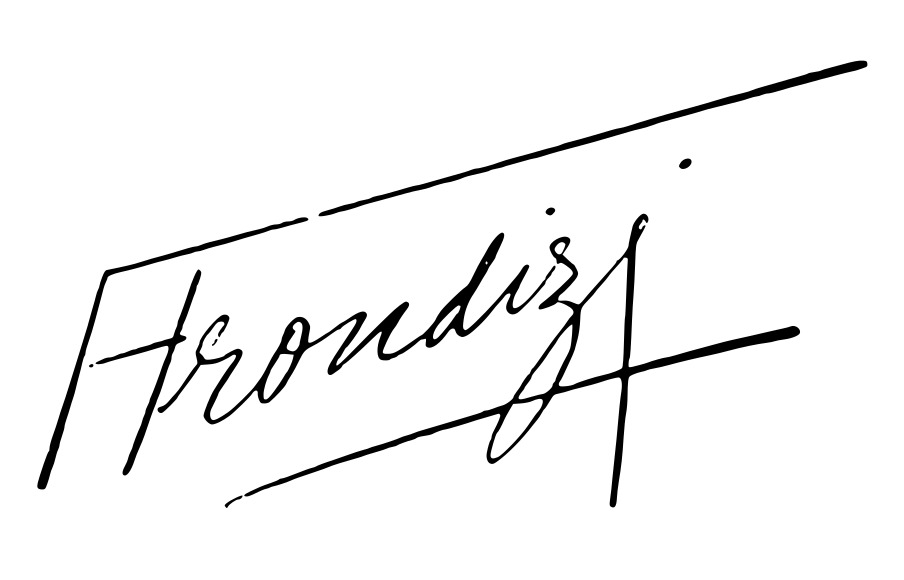
Signature of: arturo frondizi